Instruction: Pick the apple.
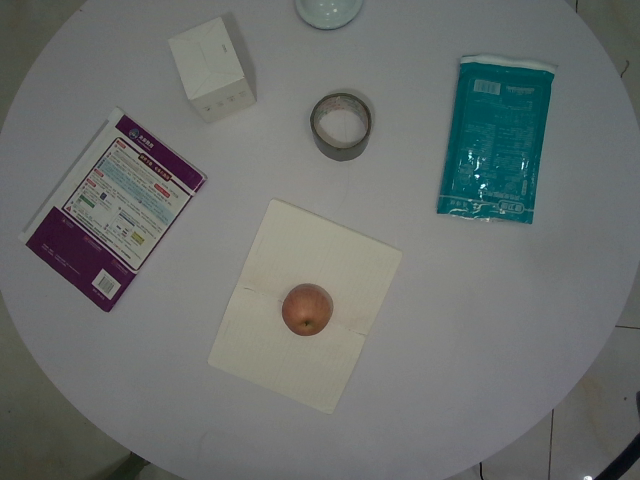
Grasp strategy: vertical